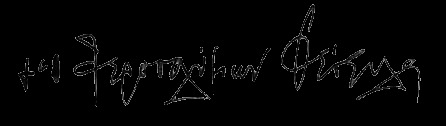
Signature of: patriarch theophilos iii of jerusalem